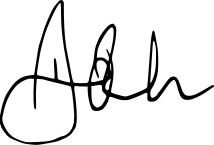
Signature of: david pocock